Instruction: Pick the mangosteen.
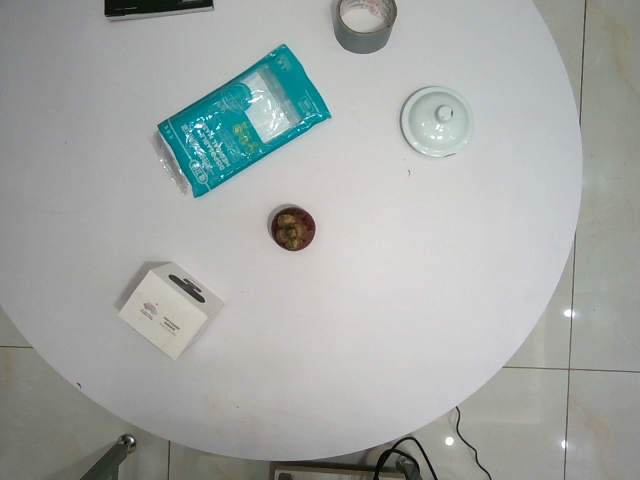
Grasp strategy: vertical